Question: What is the address or location of the property listed in the document?
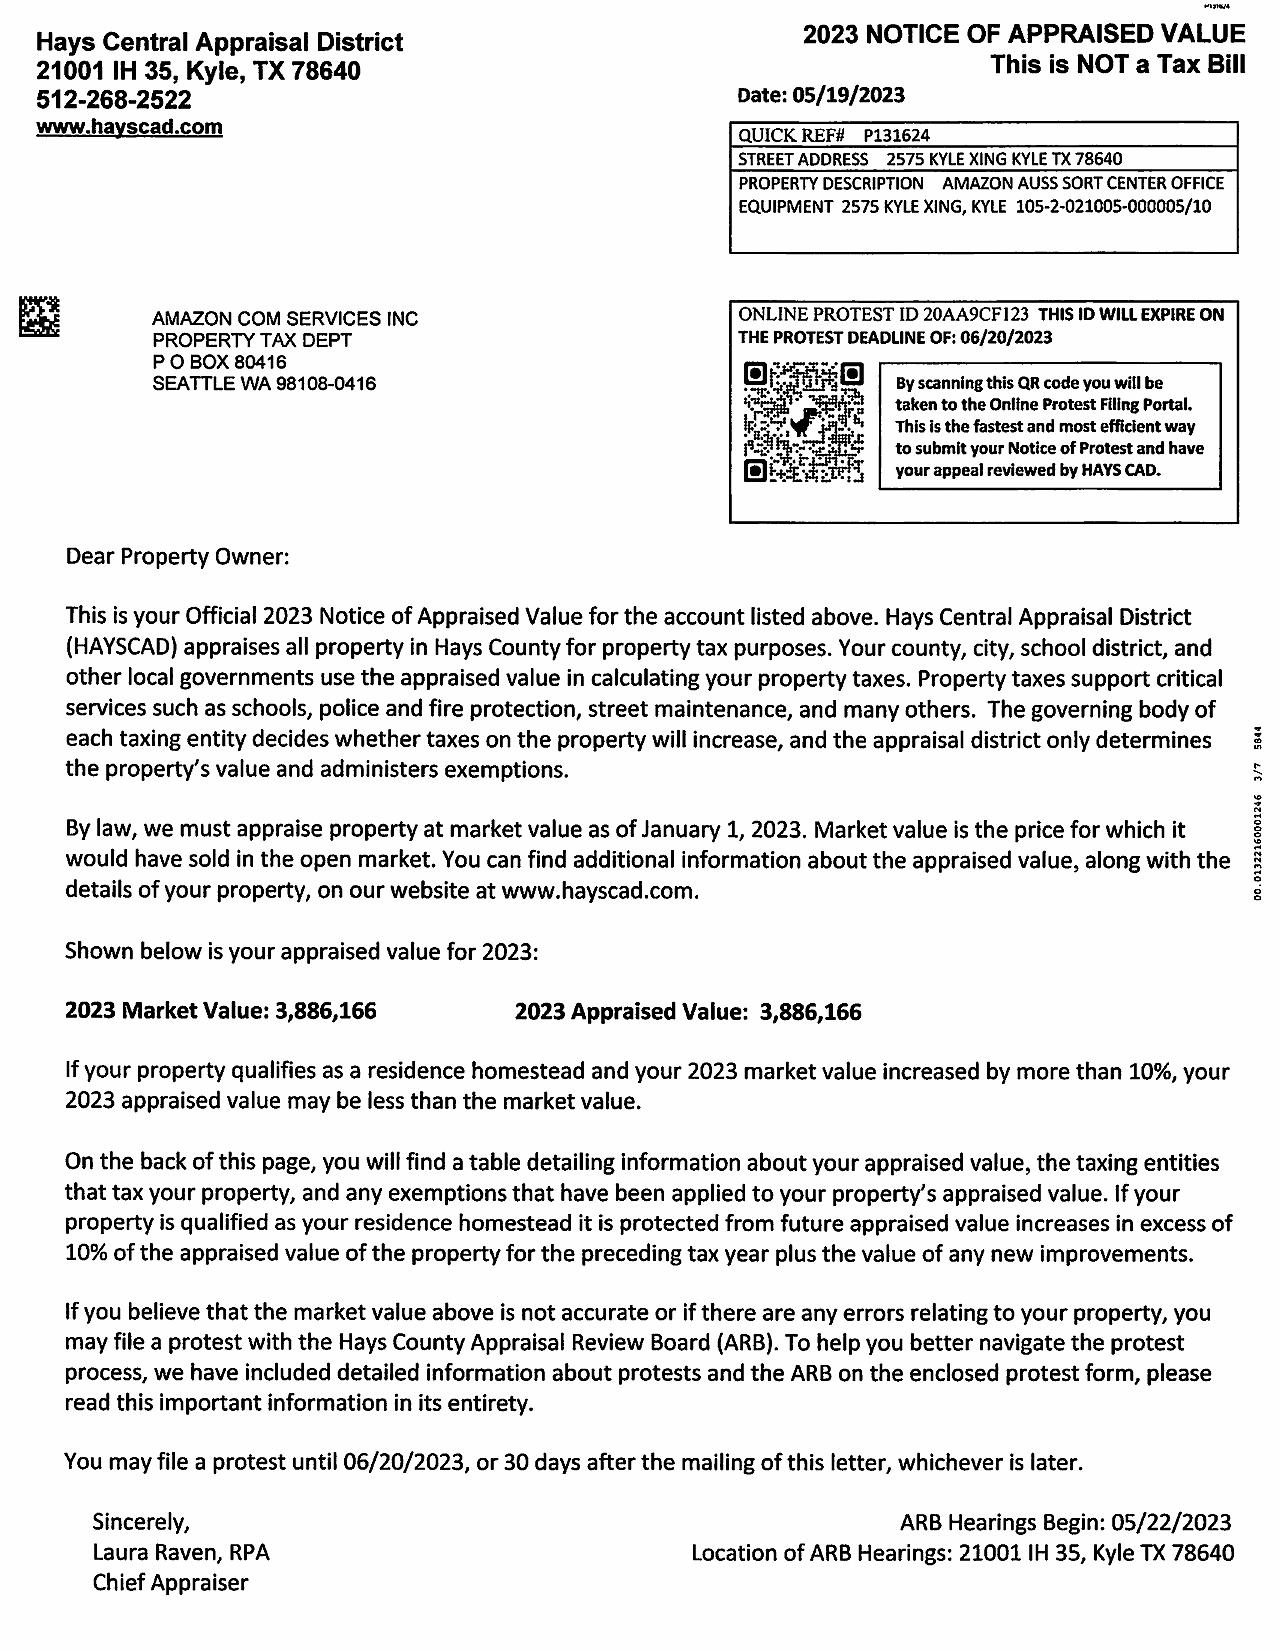
Answer: "2575 KYLE XING KYLE TX 78640"